Question: What is the potential diagnosis?
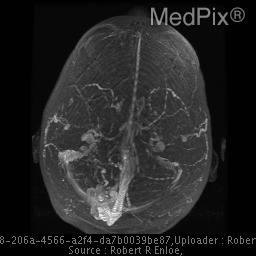
Answer: The possible diagnosis includes •  Arteriovenous Malformation
•  Aneurysm
•  Spontaneous intracerebral hemorrhage
•  Stroke
•  Intracranial neoplasm.